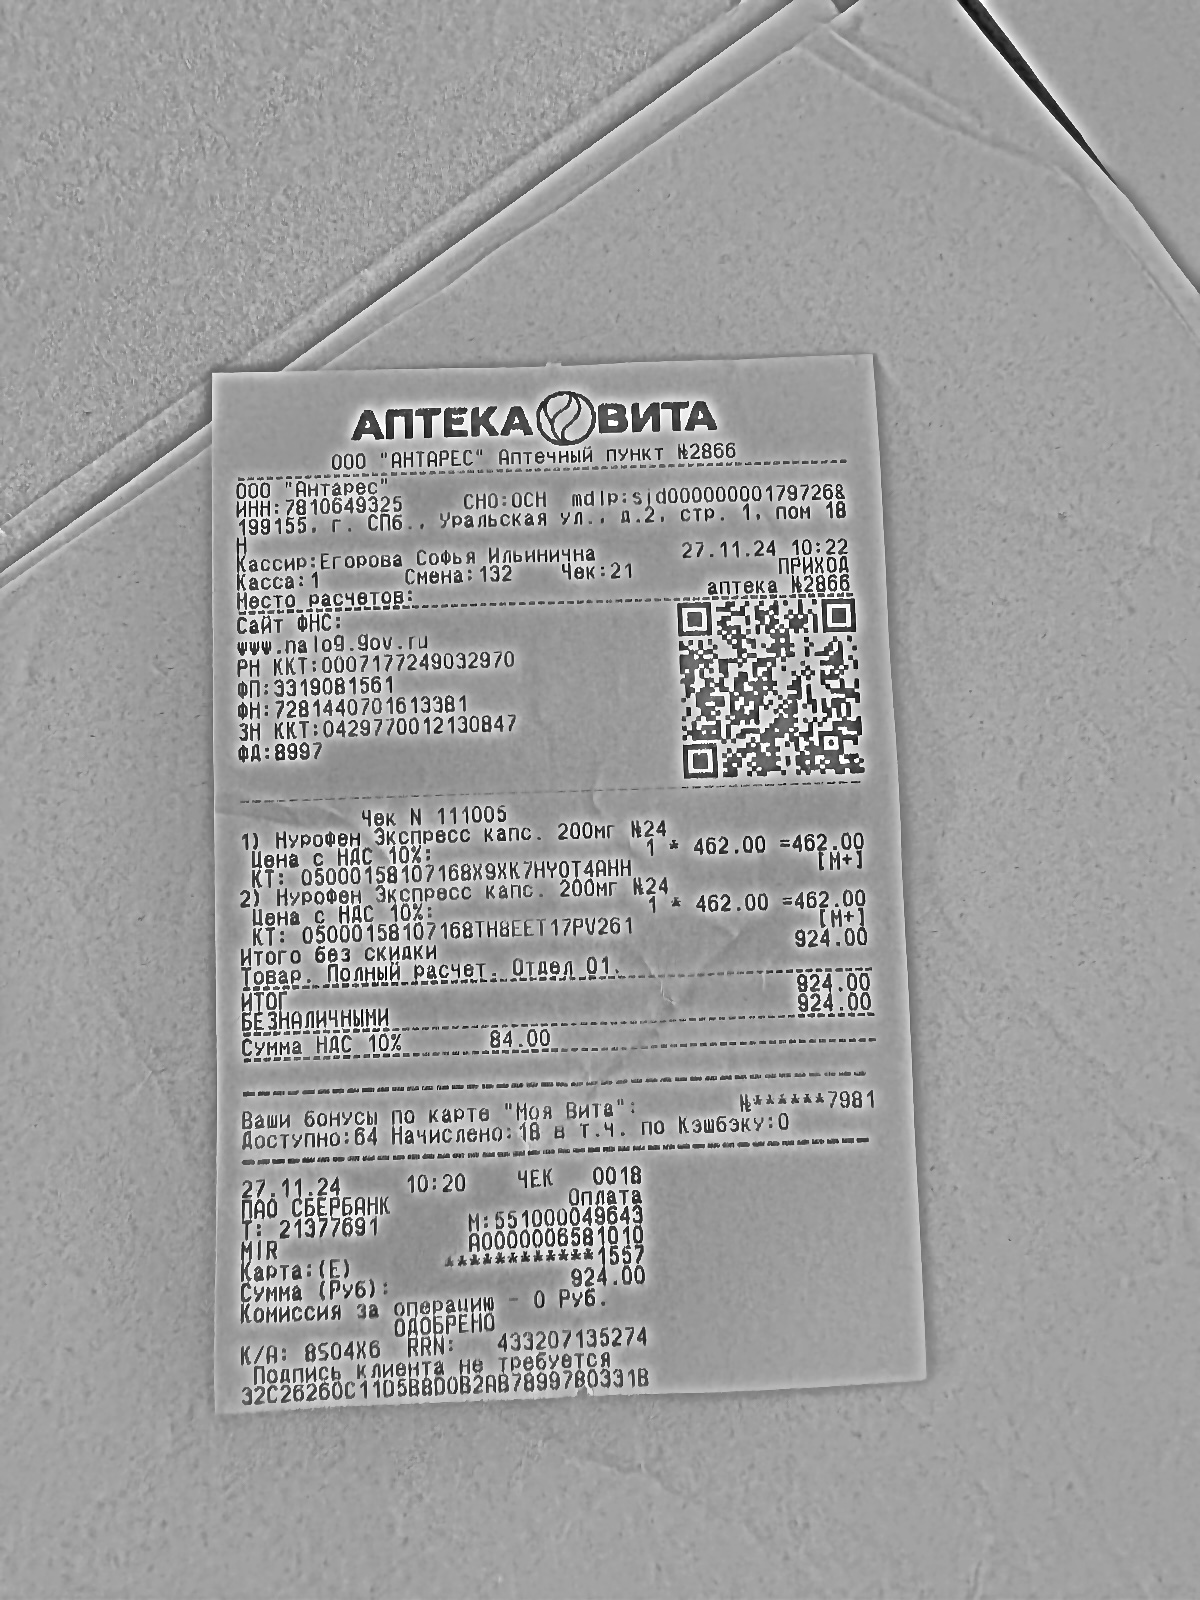
Продавец: ООО "АНТАРЕС" Аптечный пункт №2866
ИНН: 7810649325
Дата: 27.11.24
Товары: Нурофен Экспресс капс. 200мг №24; Нурофен Экспресс капс. 200мг №24
Количество: 1.000; 1.000
Цена: 462.00; 462.00
Сумма: 462.00; 462.00
Итого: 924.00